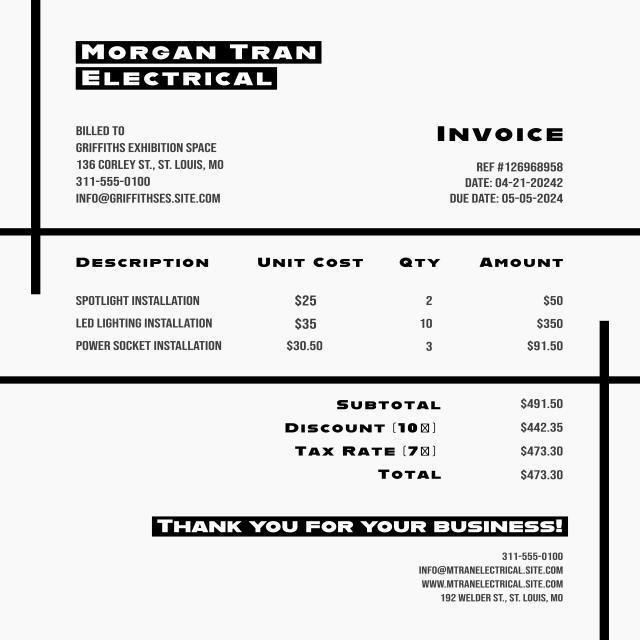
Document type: Invoice